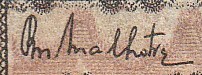
Signature of: r n malhotra